Question: What is the potential diagnosis?
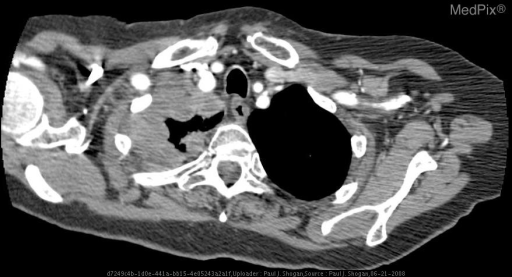
Answer: The possible diagnosis includes Metastatic Adenocarcinoma:
Lung
Breast
Ovarian
Stomach
Kidney
Malignant Mesothelioma
Mesothelial Hyperplasia.